Question: What do the imaging results show?
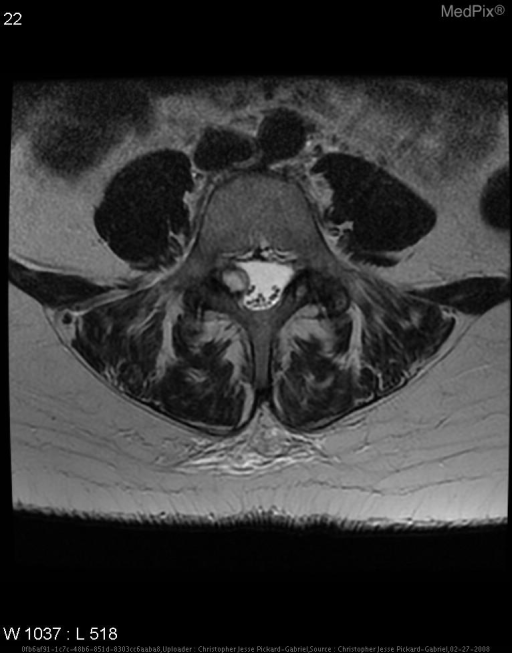
Answer: The imaging shows Low T1 signal round lesion adjacent to the postero-lateral aspect of the thecal sac.
Rim is iso-signal on T1 and low signal on T2.
Bright on T2-weighted images.
Communication with the facet joint.
Heterogeneity of cyst likely due to proteinaceous fluid or hemorrhage within the cyst. Rim is low signal on T2.  Bright on T2-weighted images with communication with the facet joint.  Heterogeneity likely due to proteinaceous fluid or hemorrhage within the cyst..